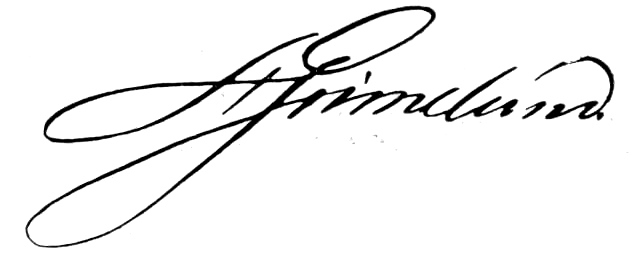
Signature of: andreas grimelund